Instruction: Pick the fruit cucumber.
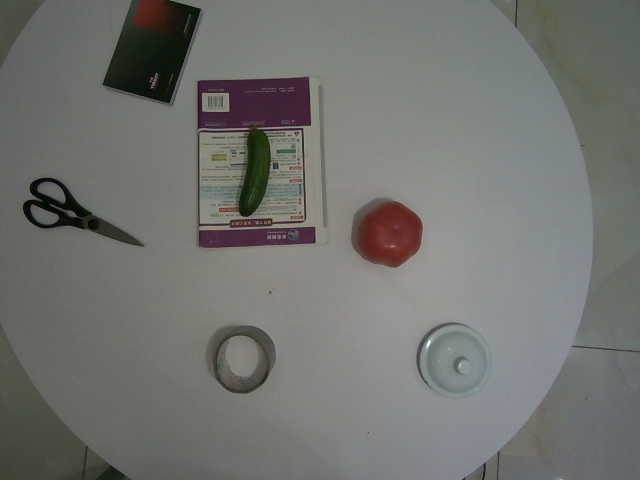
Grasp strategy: vertical